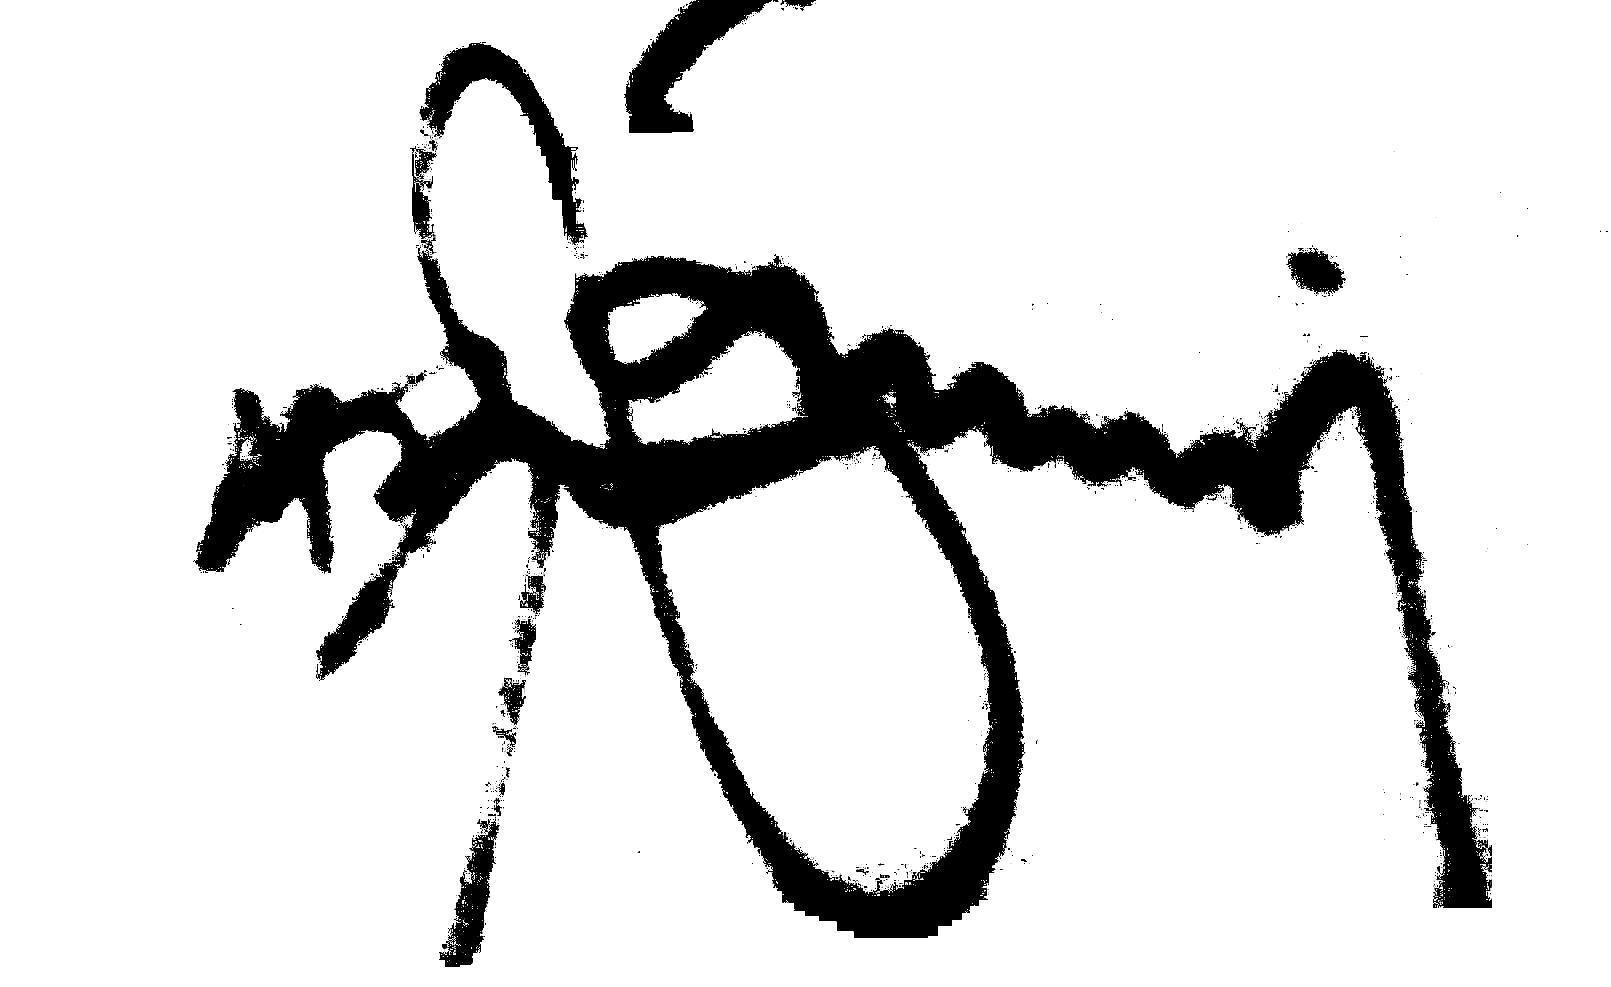
Signature of: wojciech bucior